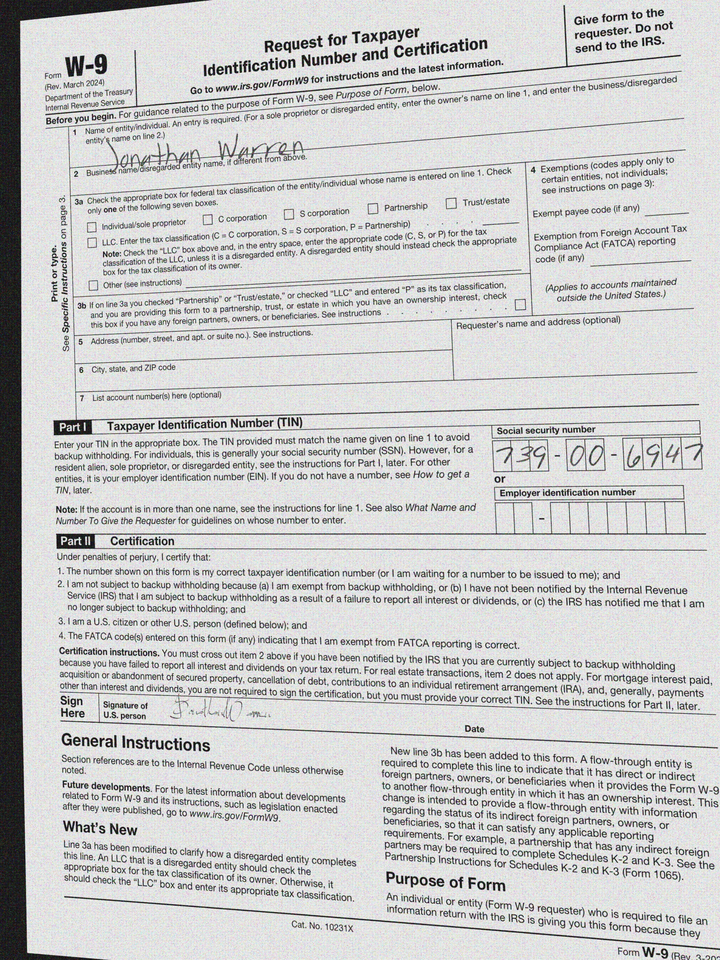
cbx: no
ssn: 739006947
enm: Jonathan Warren